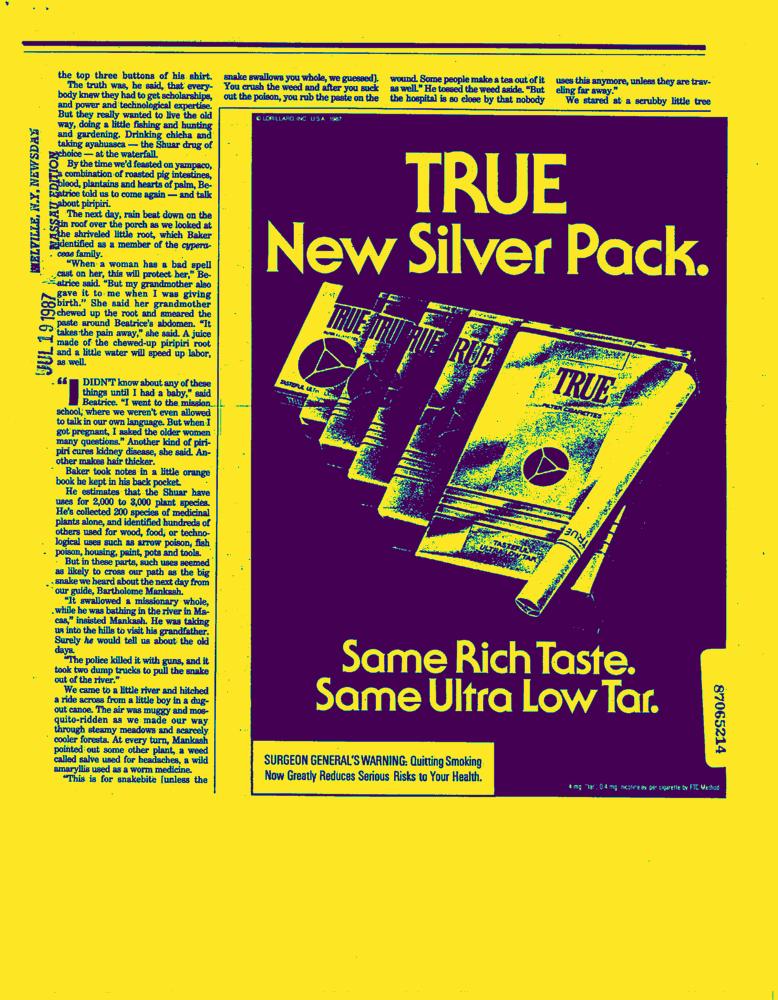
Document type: AD